Question: In what way does the history help explain the case?
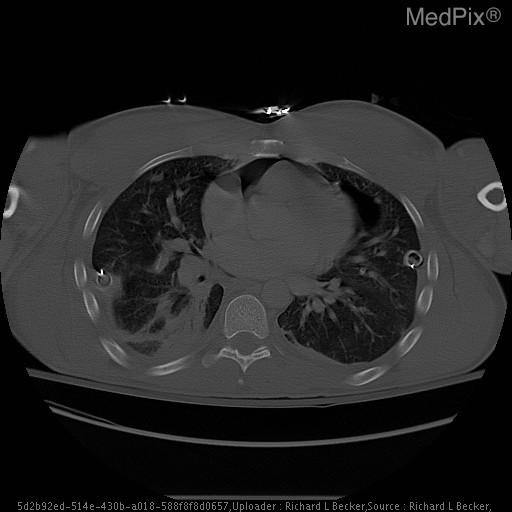
Answer: The patient's history of 22 y.o. man with a history of polytrauma, gun shot wound to chest, 2 weeks ago, status post multiple right thoracostomy tube placements. is key in understanding the case.